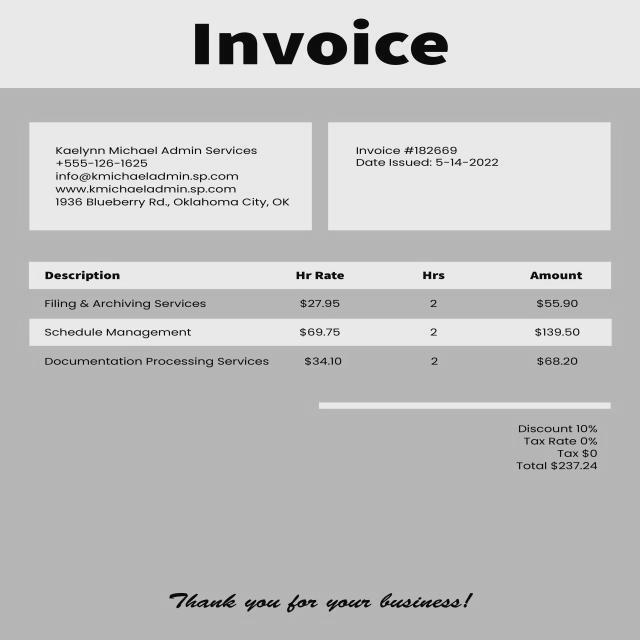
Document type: Invoice